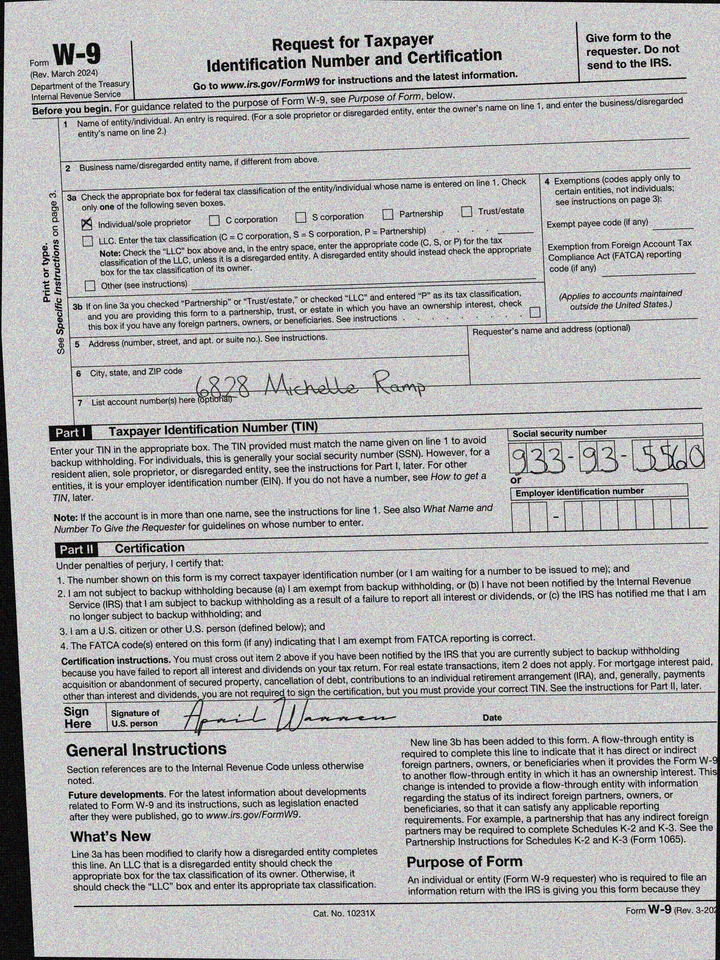
adr1: 6828 Michelle Ramp
cbx: yes
ssn: 933935560